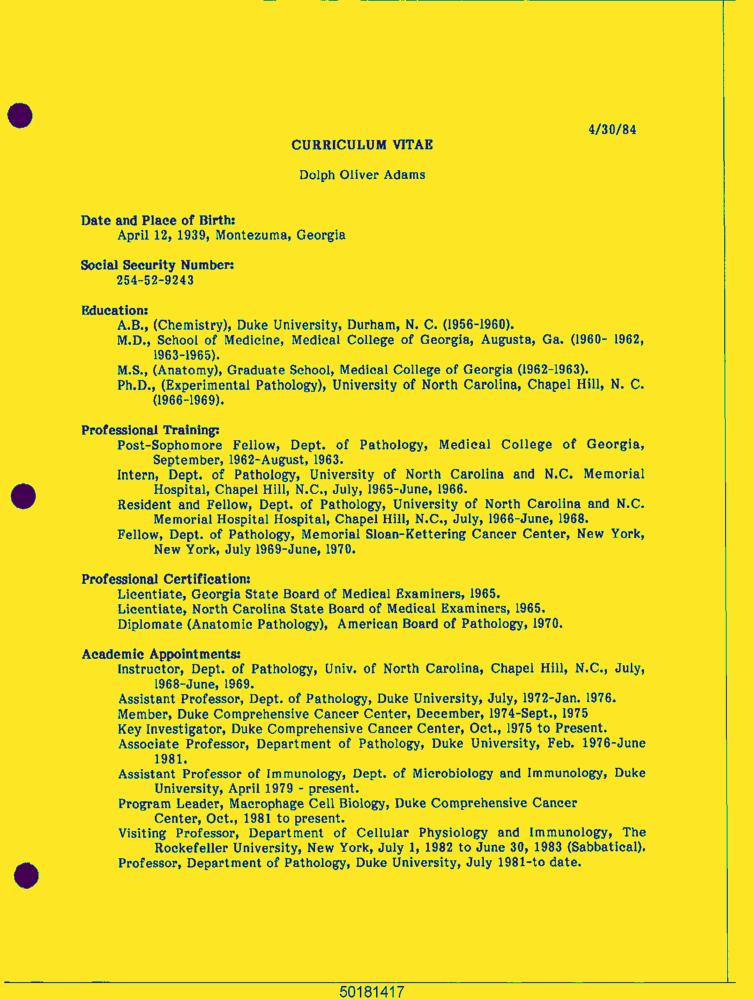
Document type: Resume-Doc